Question: Talk about the condition:
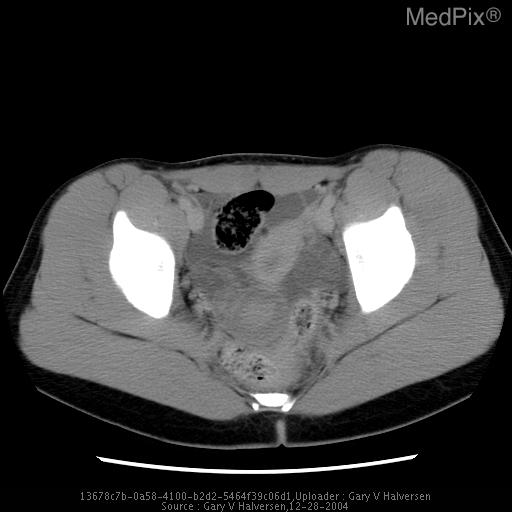
Answer: The disease is discussed as: Ovarian torsion is caused by partial or complete rotation of the ovary on its mesenteric pedicle.  This results first in compromise of the lymphatic and venous drainage, causing congestion and edema of the ovarian parenchyma and eventually leading to loss of the arterial perfusion and infarction.  The condition is a surgical emergency much like a testicular torsion.   Torsions may occur in normal or abnormal (ie ovarian cyst, dermoid) ovaries.  This condition usually occurs in children and younger woman who have more mobile adnexa.

The imaging findings of ovarian torsion are variable.  However, any abnormal ovary on ultrasound in the proper clinical setting should suggest the diagnosis.  The sonographic findings depend on the degree of vascular compromise and whether an adnexal mass is present.  The ovary is usually enlarged.  Multiple enlarged cortical follicles in a big ovary with the proper history-acute lower quadrant pain (same side as the abnormal ovary), nausea, vomiting, mildly elevated WBC-is considered a specific sign.  Color and spectral Doppler examination may show absent flow in the affected ovary.  However this is neither a specific nor sensitive sign.  Torsed ovaries may have Doppler flow, and normal ovaries may not show flow on Doppler interrogation.   (Rumack, Diagnostic Ultrasound p.550)